Question: By what date must an appeal be filed according to the document?
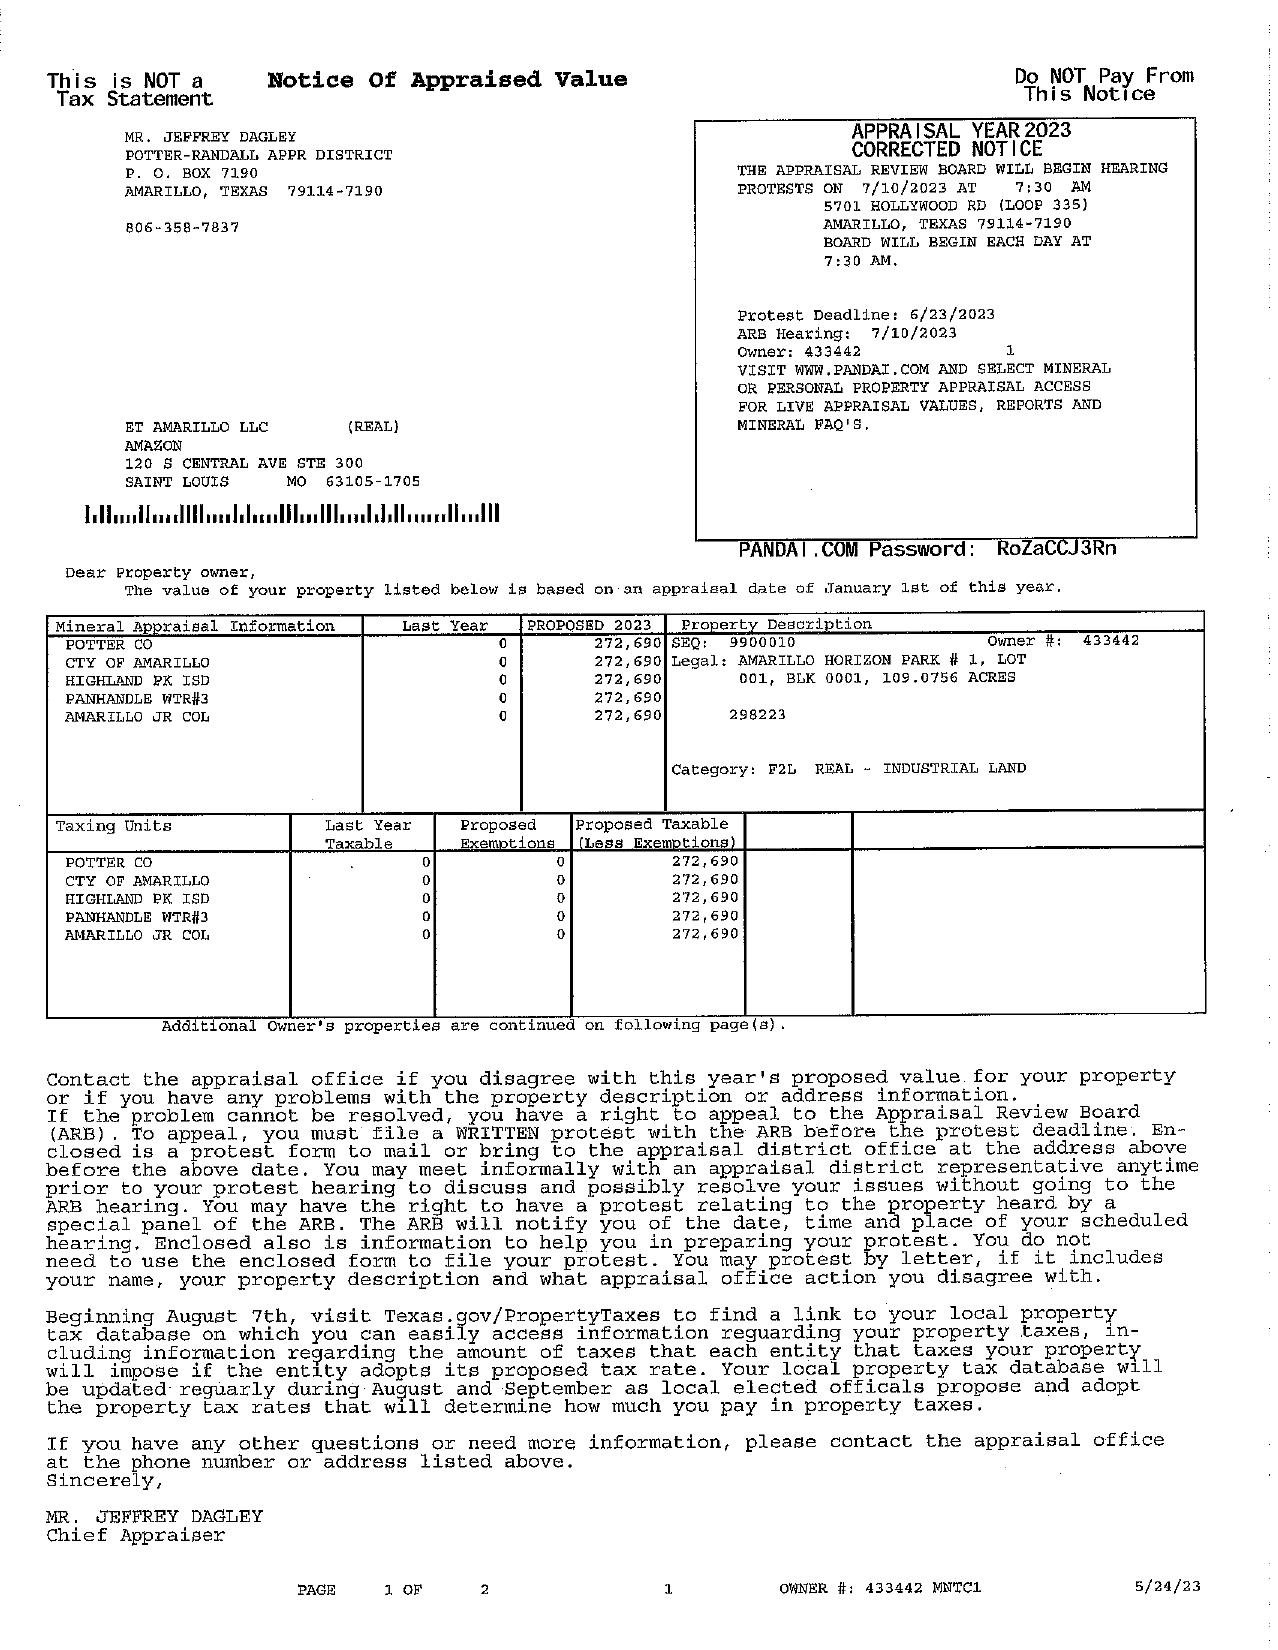
Answer: "6/23/23"